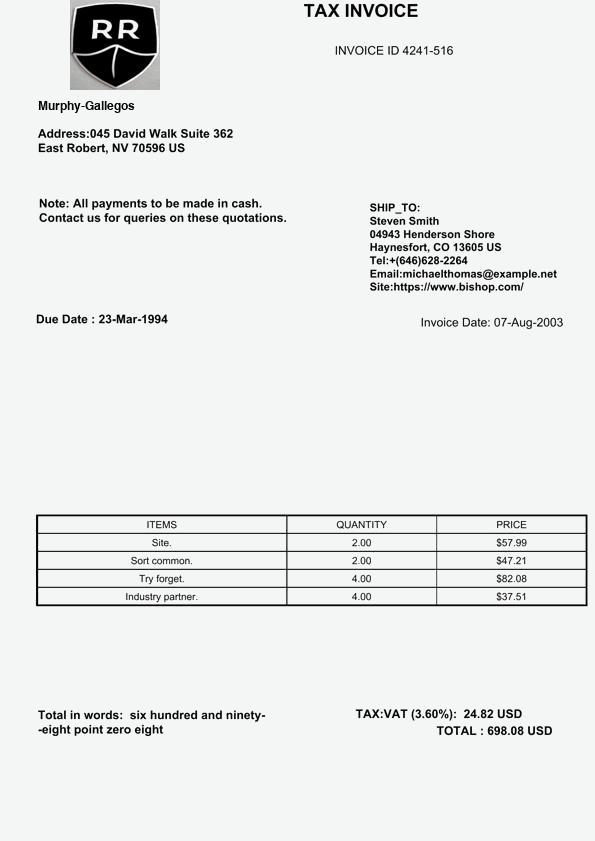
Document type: Invoice